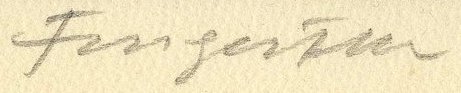
Signature of: q1930725